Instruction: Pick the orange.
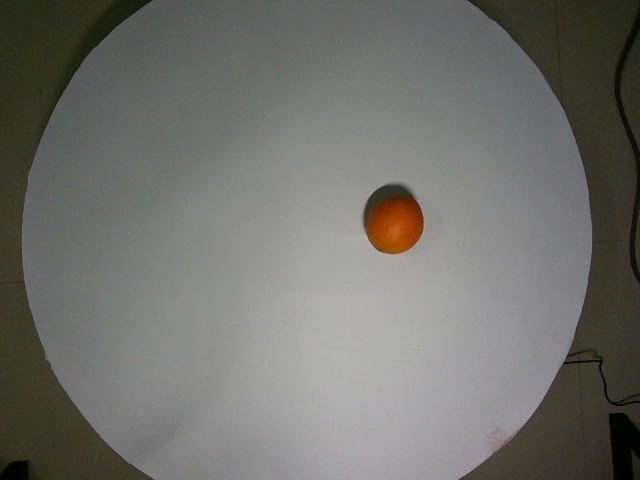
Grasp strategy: vertical